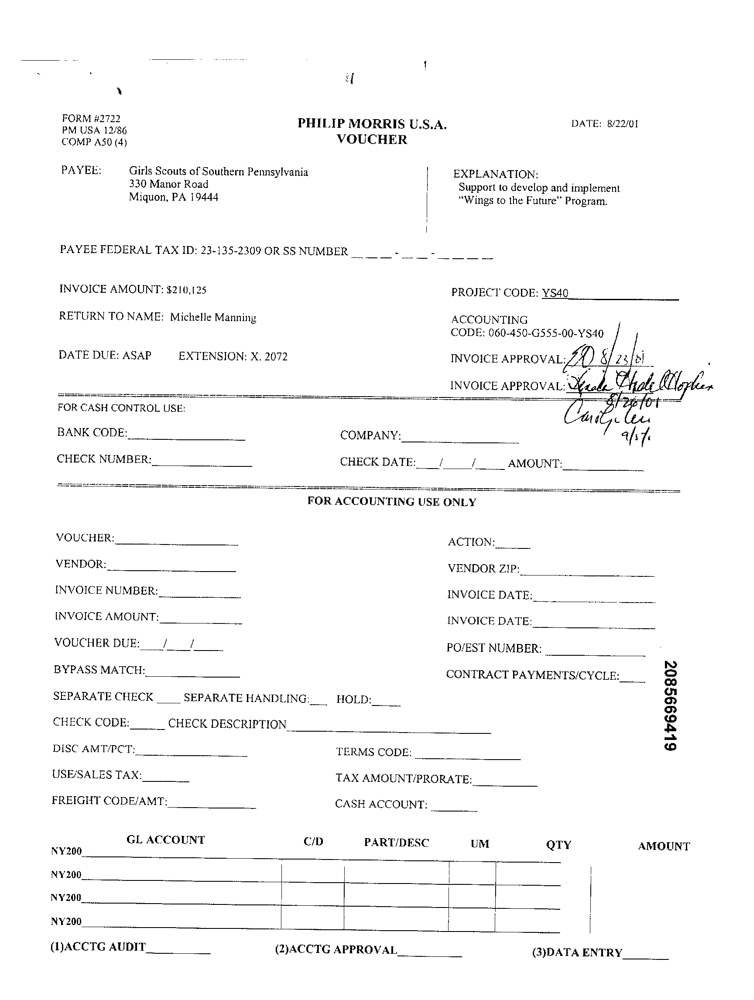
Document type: Invoice